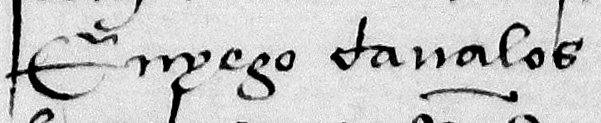
Signature of: enyego d àvalos